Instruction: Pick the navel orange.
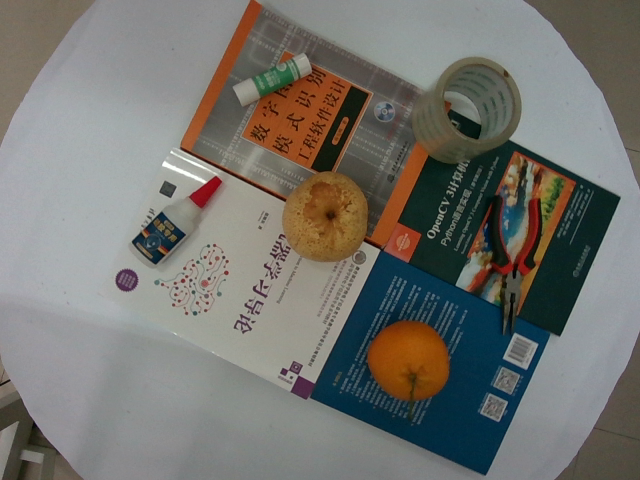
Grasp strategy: vertical